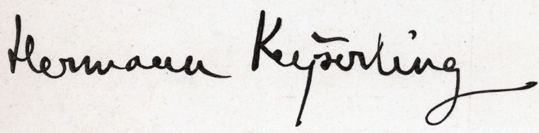
Signature of: hermann von keyserling